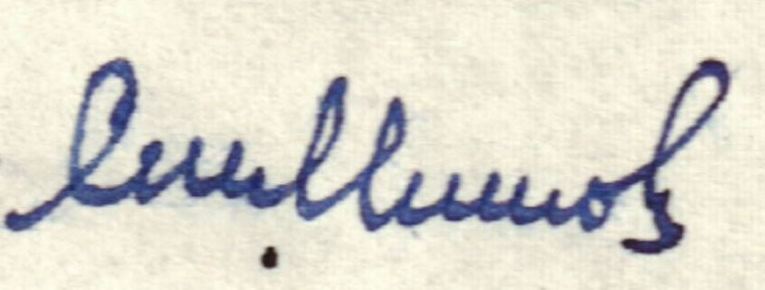
Signature of: stoyan mitov